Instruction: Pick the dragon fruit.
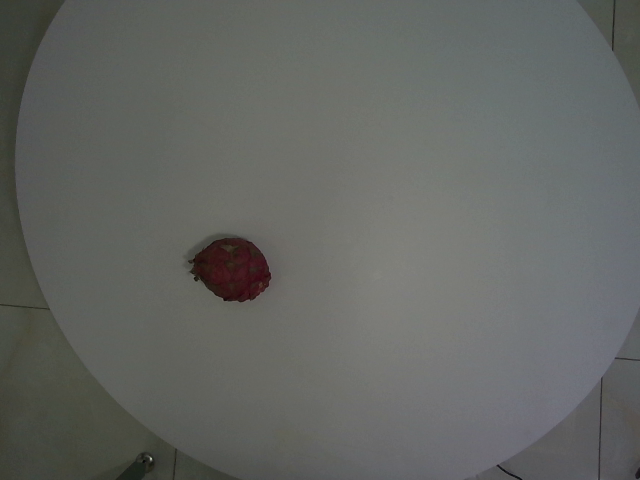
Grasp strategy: vertical